Question: What is the name of the tenant mentioned in the document?
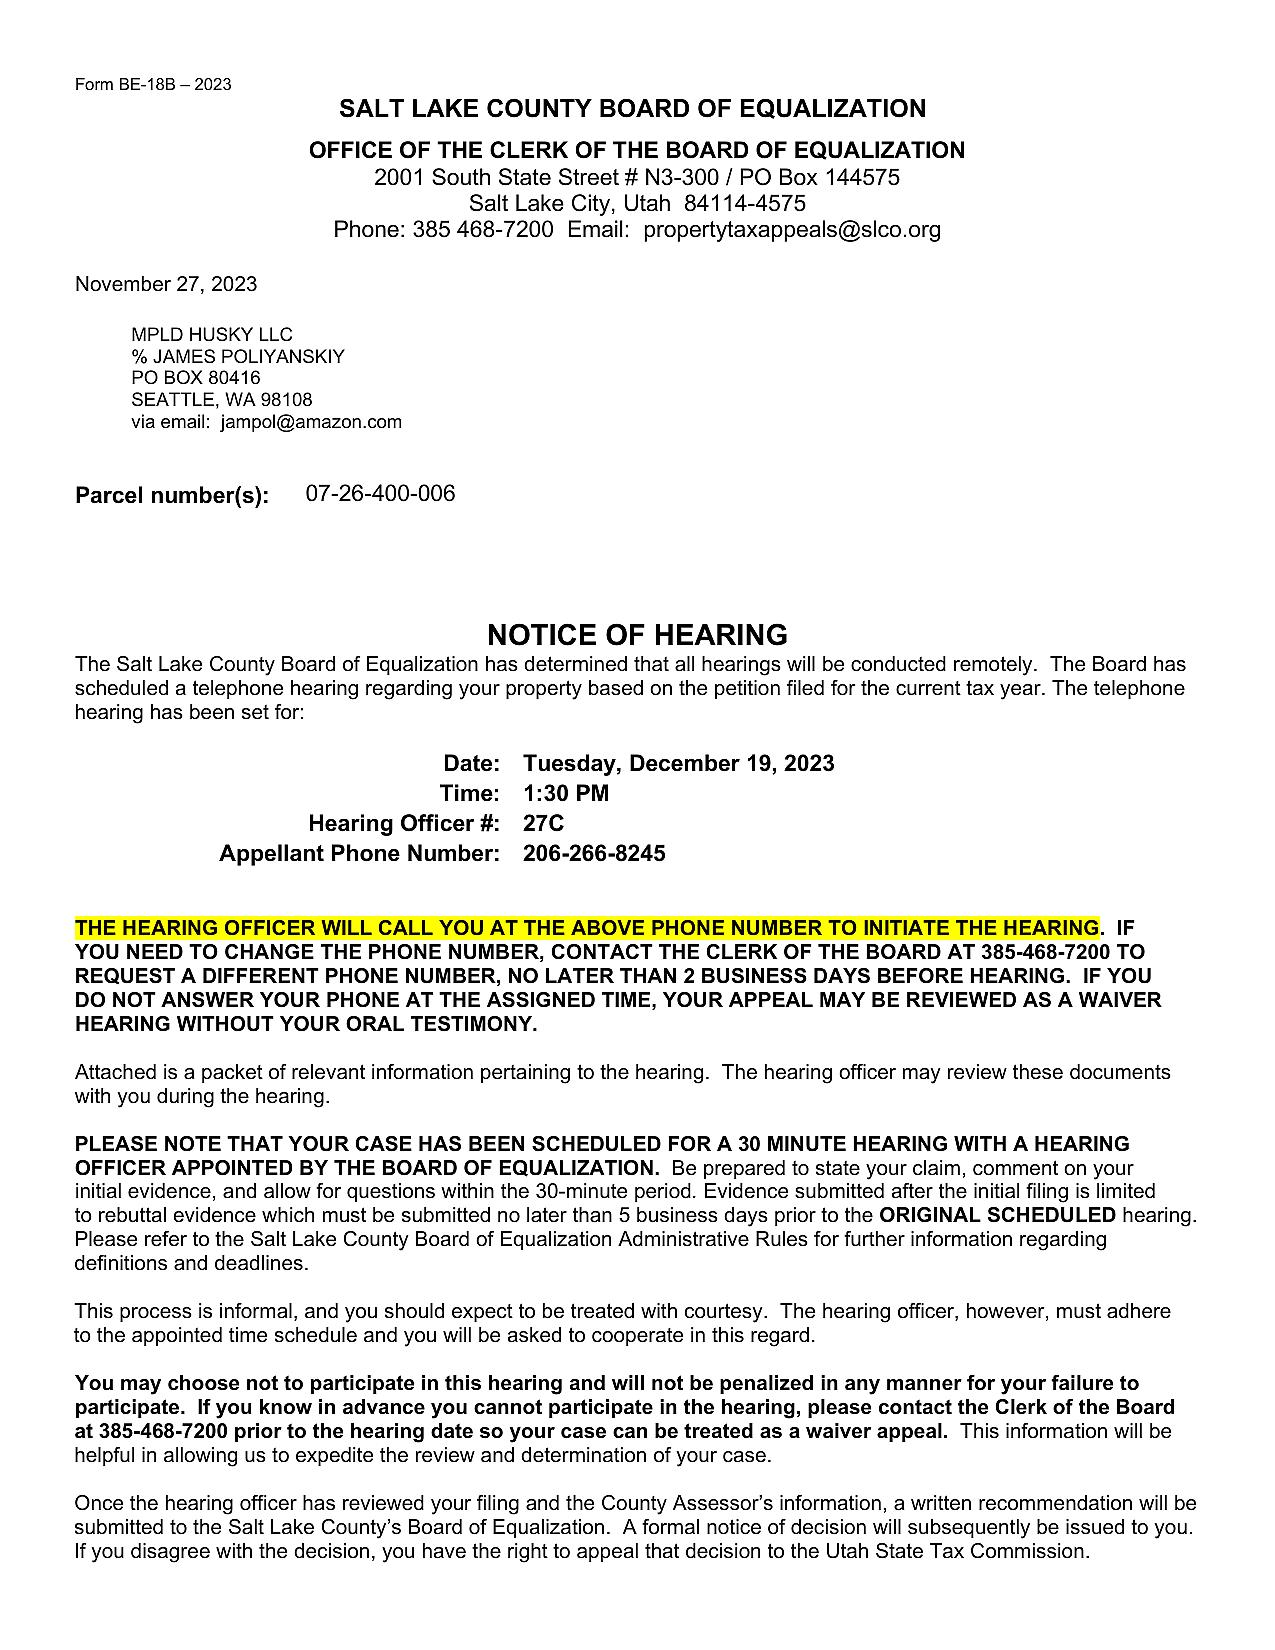
Answer: "MPLD HUSKY LLC % JAMES POLYANSKIY"